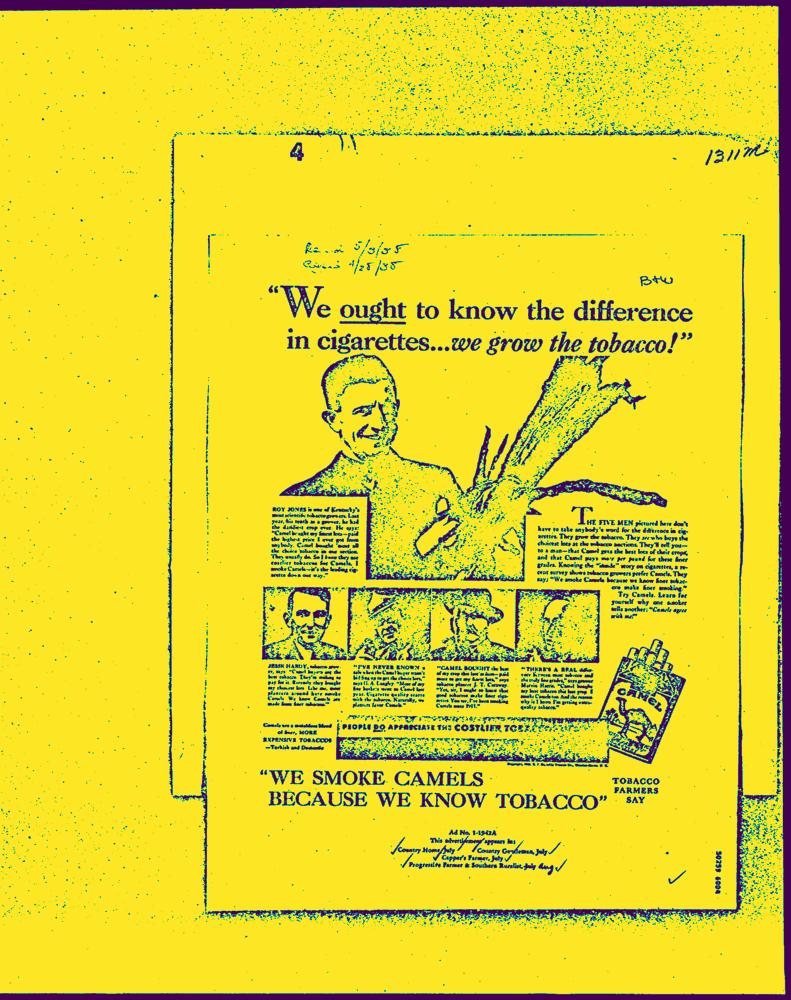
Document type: AD